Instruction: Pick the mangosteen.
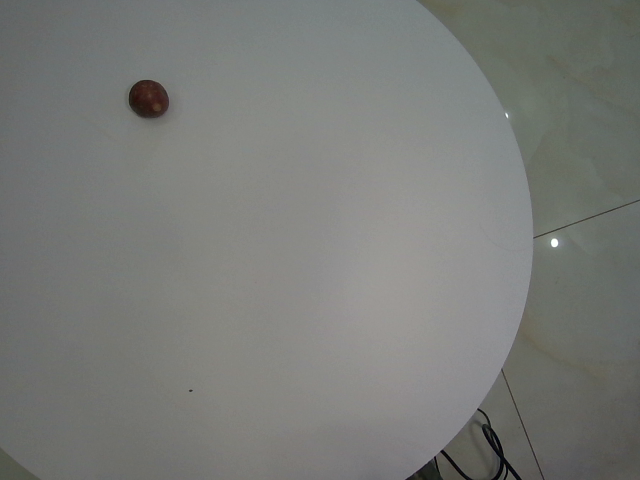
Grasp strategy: vertical